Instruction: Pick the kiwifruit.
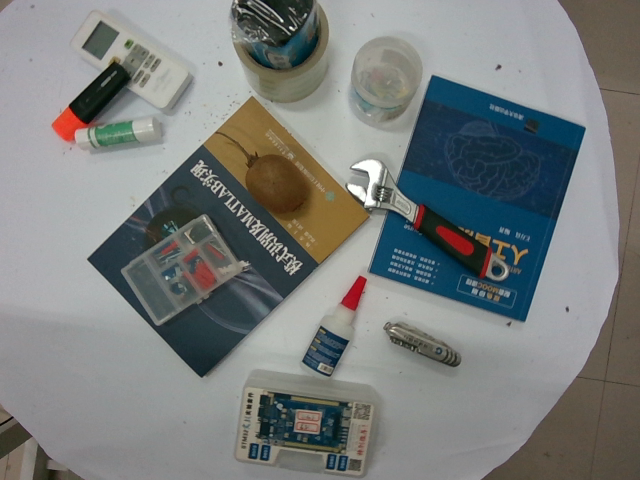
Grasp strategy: vertical